Question: What is the appraised value of the property as recorded in the document?
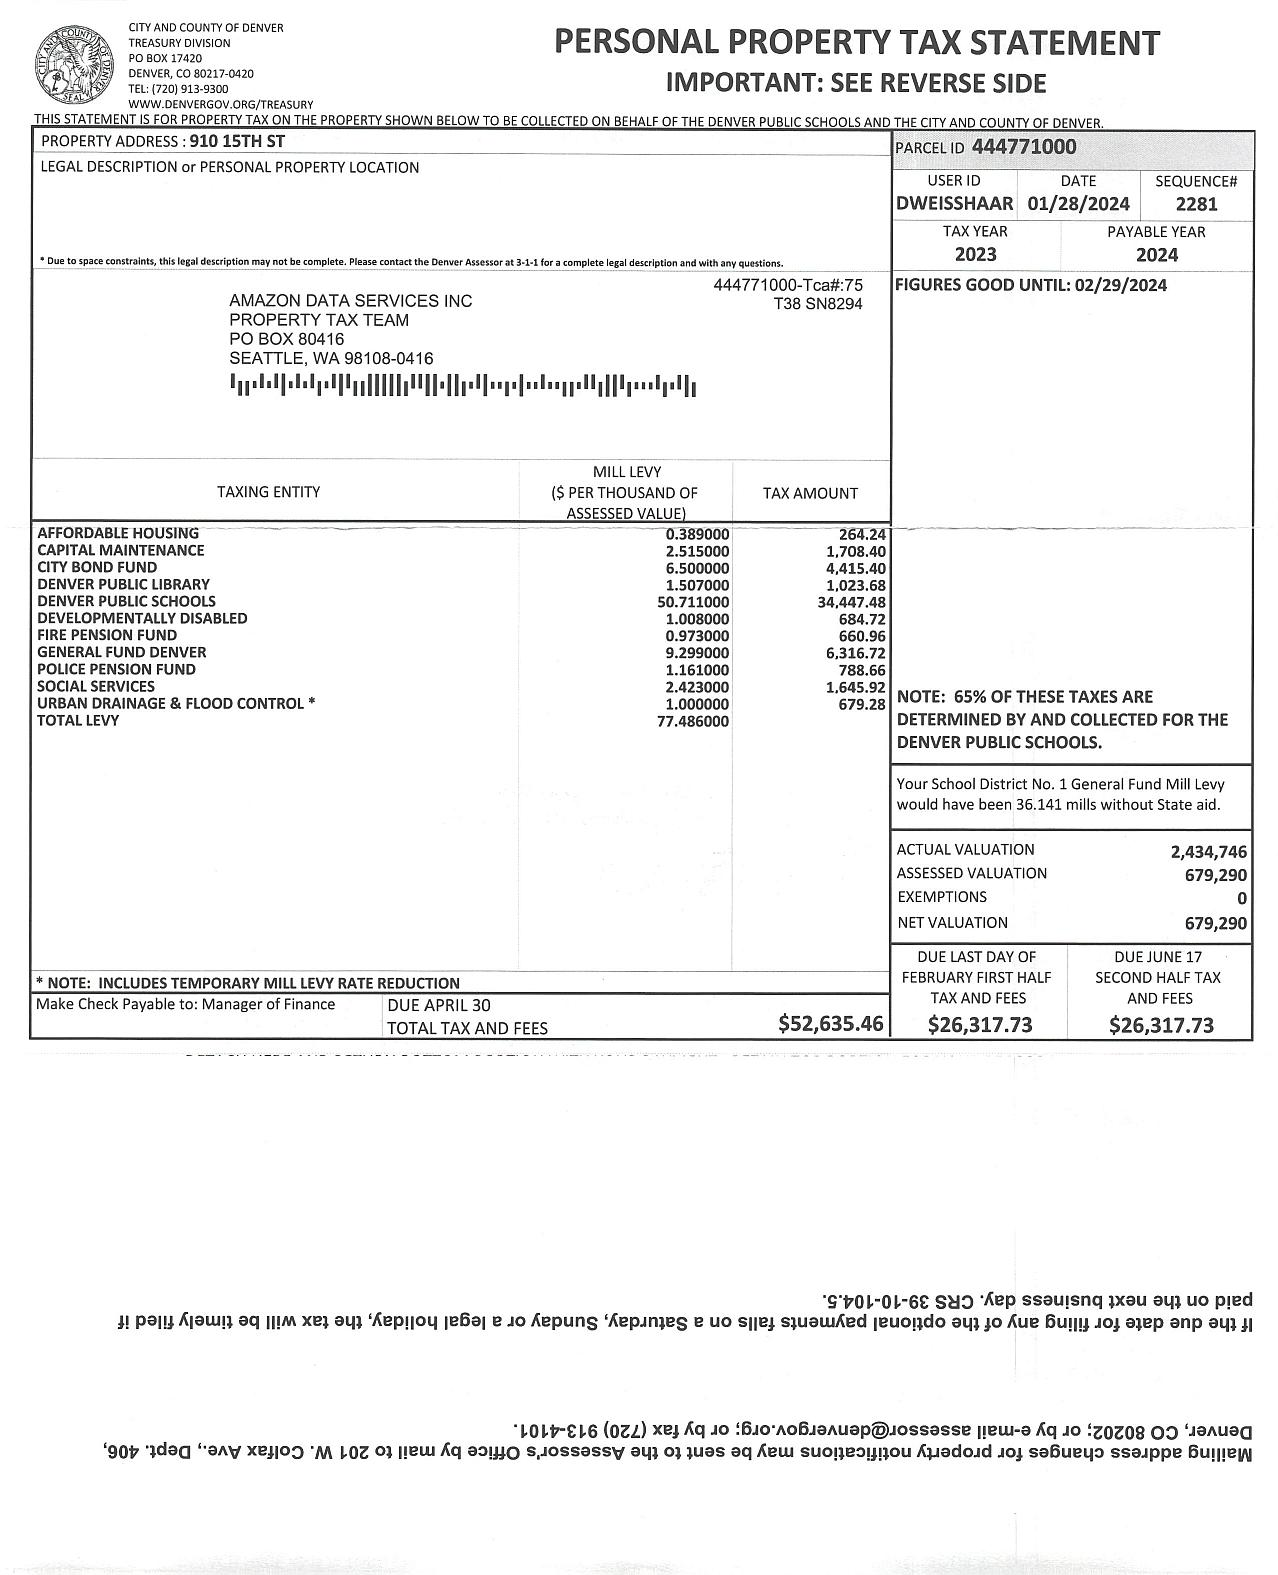
Answer: "2,434,746"